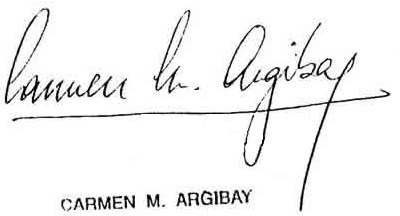
Signature of: carmen argibay